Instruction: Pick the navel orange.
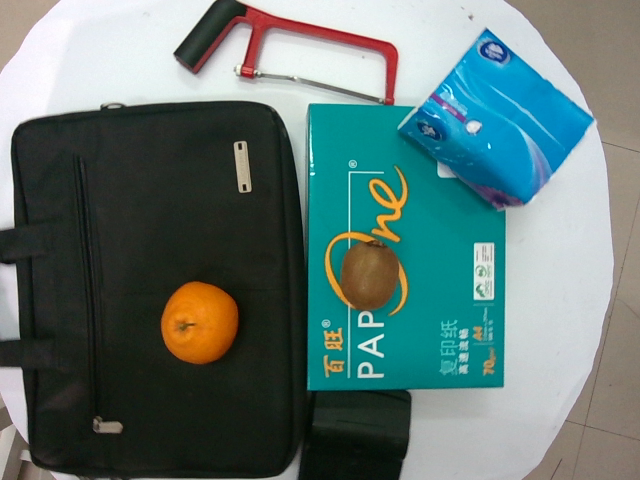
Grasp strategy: vertical